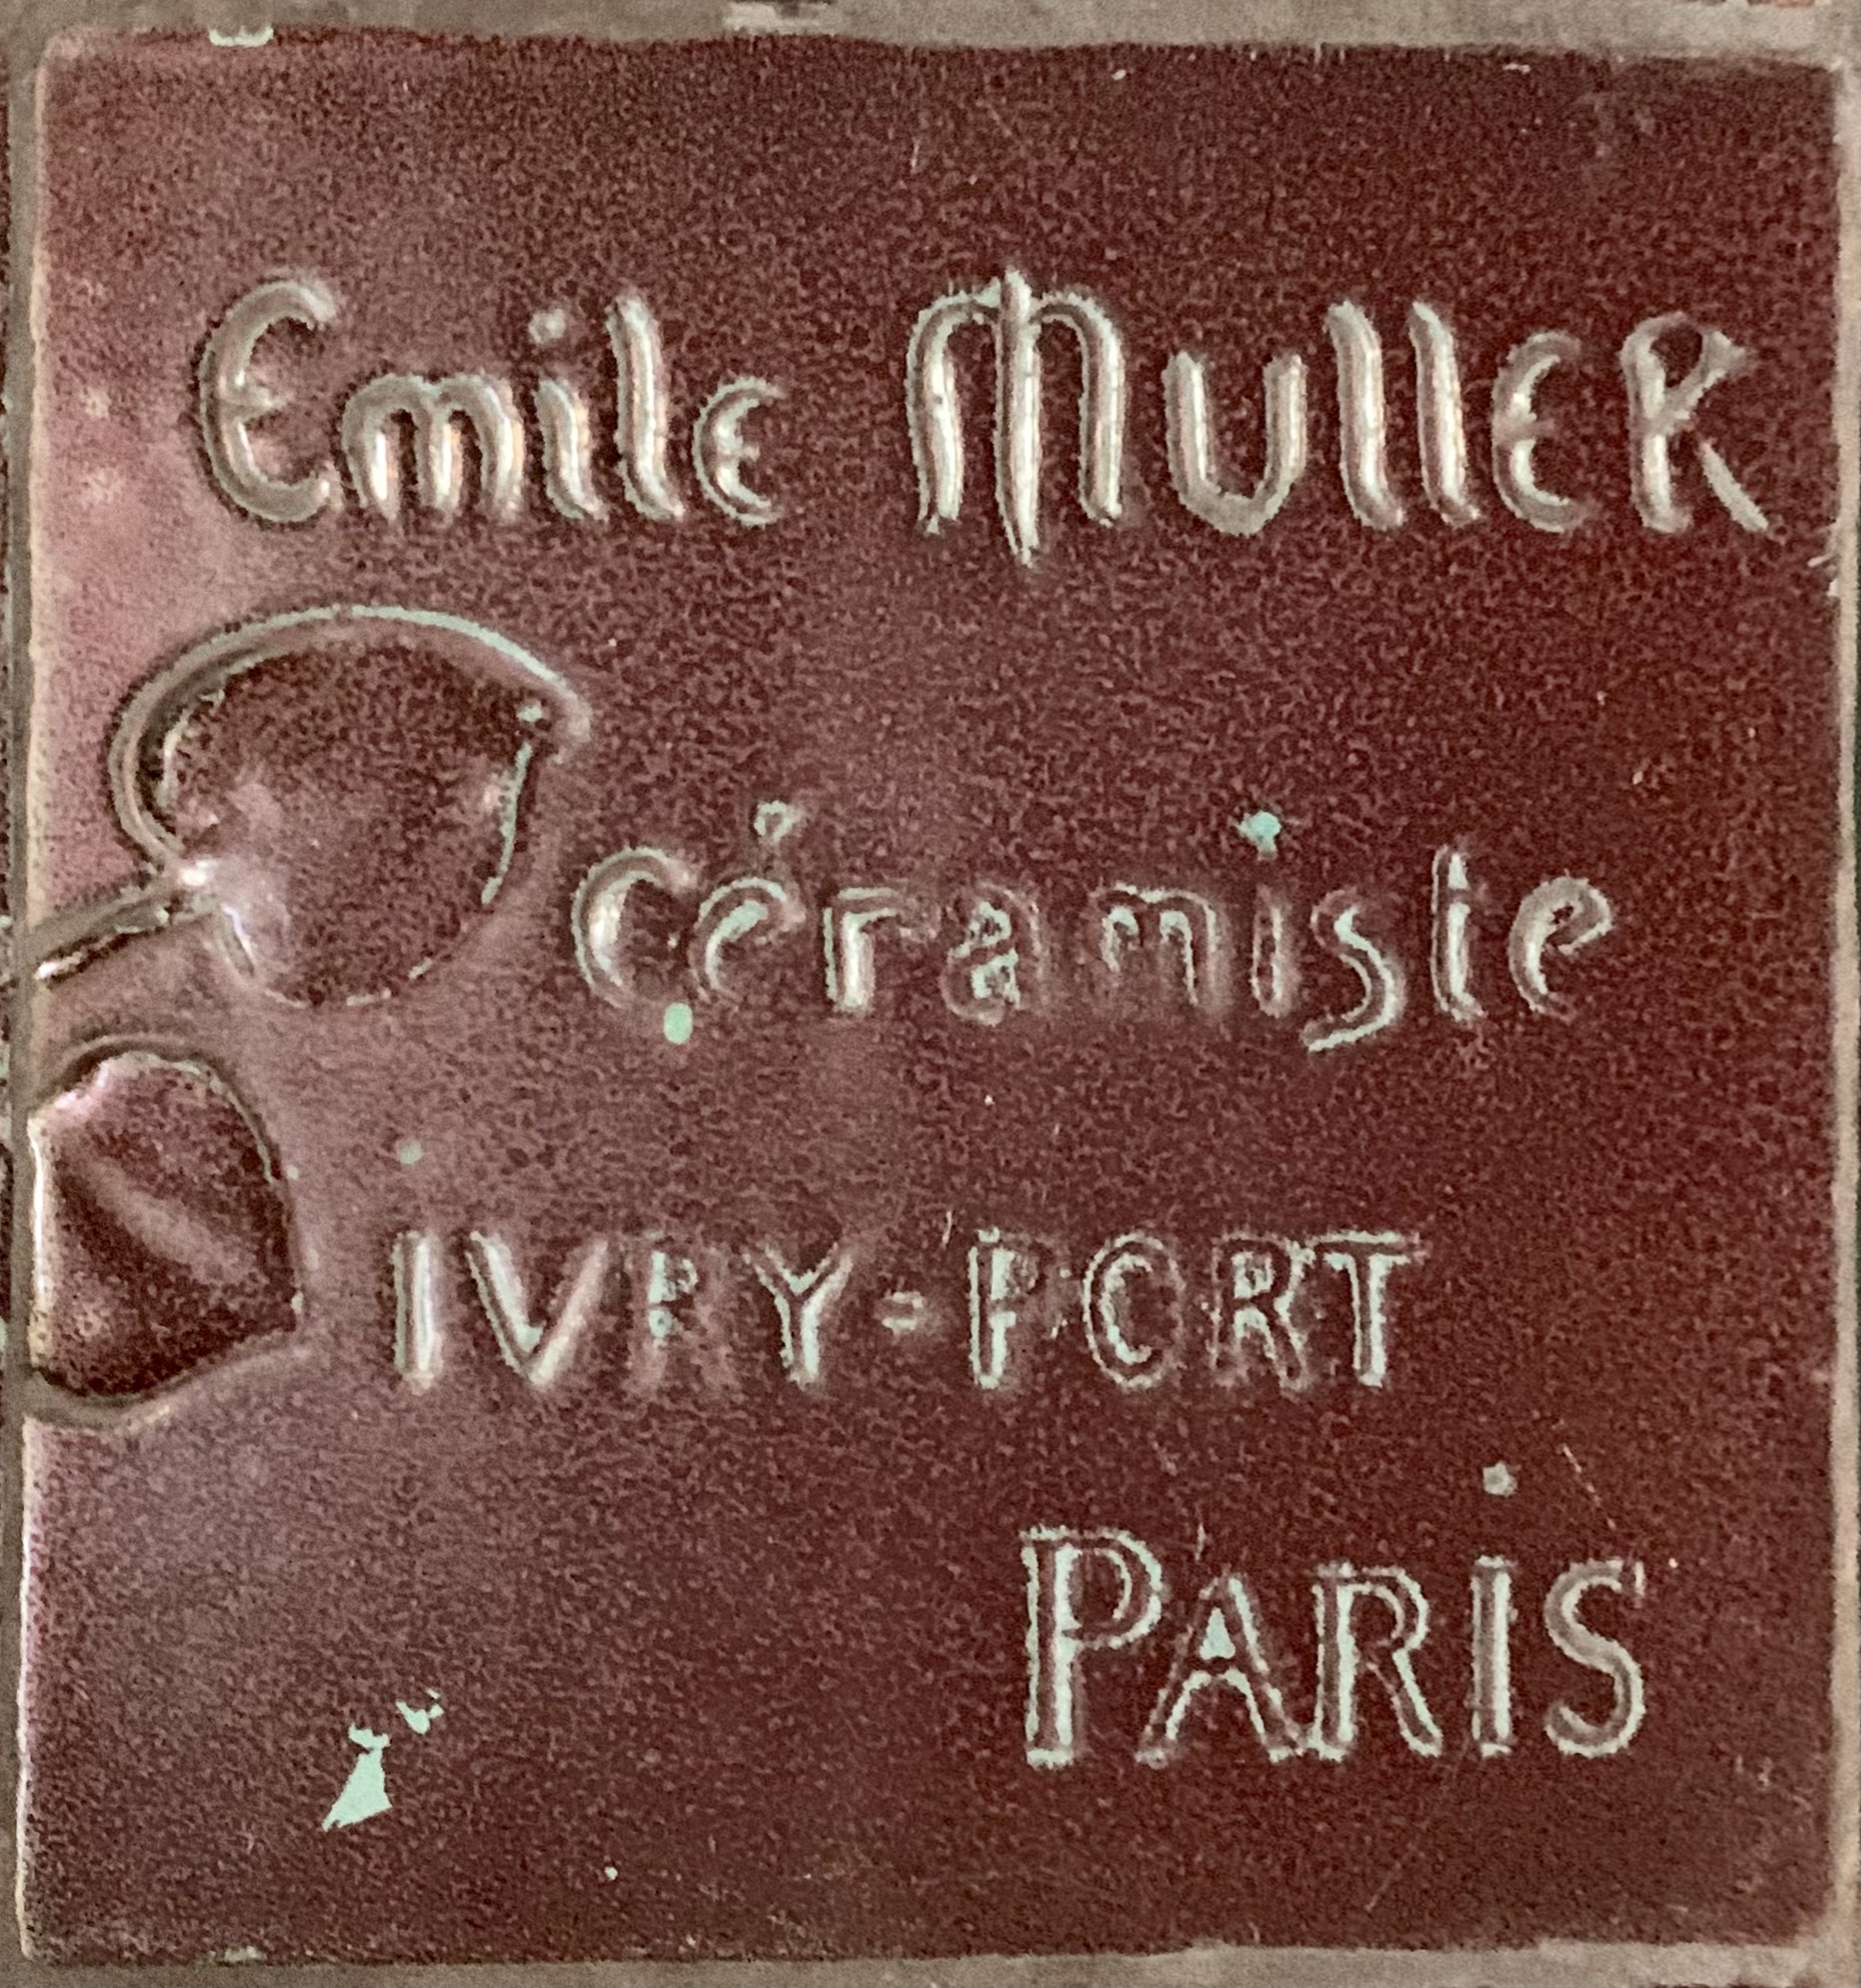
Signature of: emile muller